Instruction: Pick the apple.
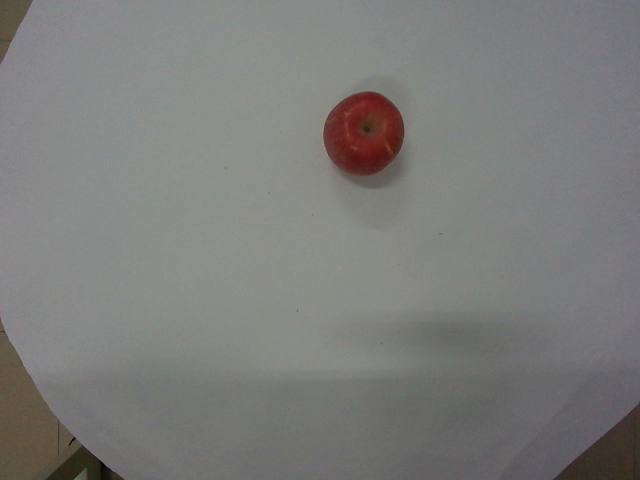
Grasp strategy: vertical